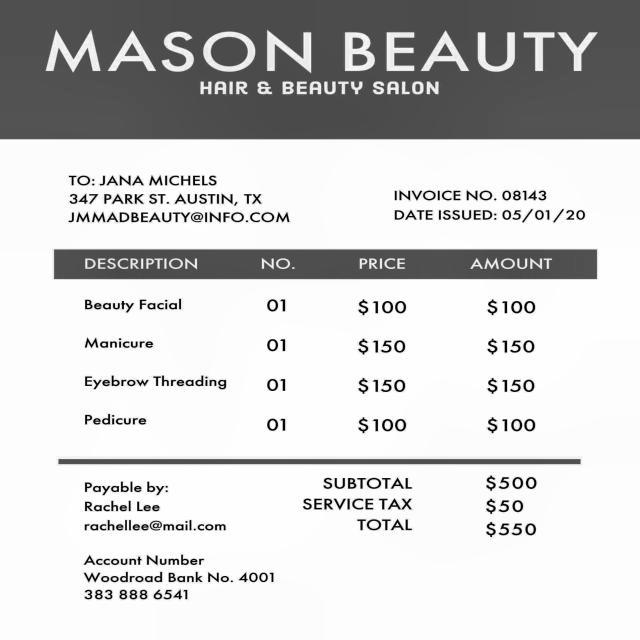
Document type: Invoice